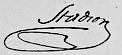
Signature of: johann philipp stadion count von warthausen